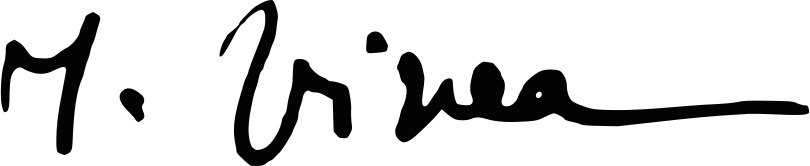
Signature of: ion vinea